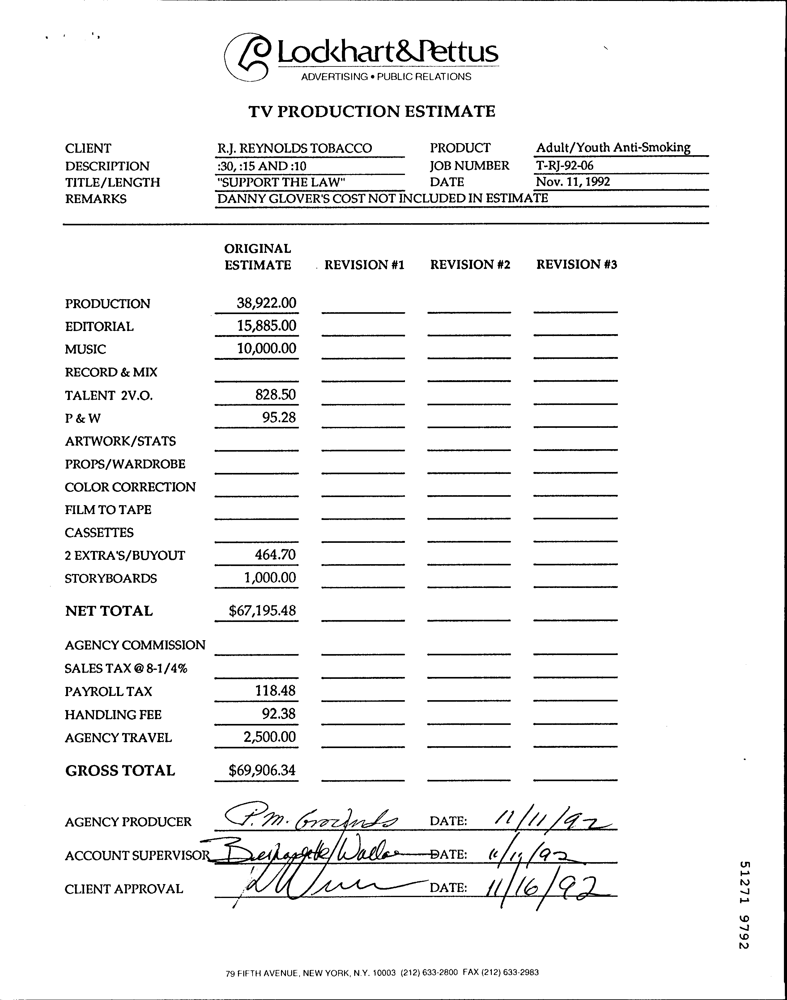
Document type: Invoice